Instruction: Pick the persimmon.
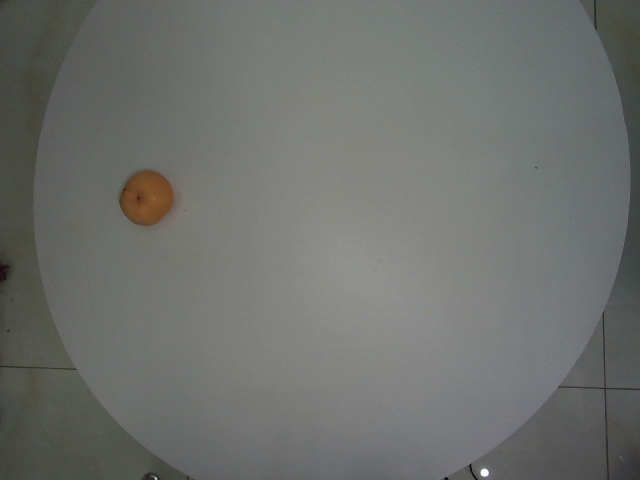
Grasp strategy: vertical